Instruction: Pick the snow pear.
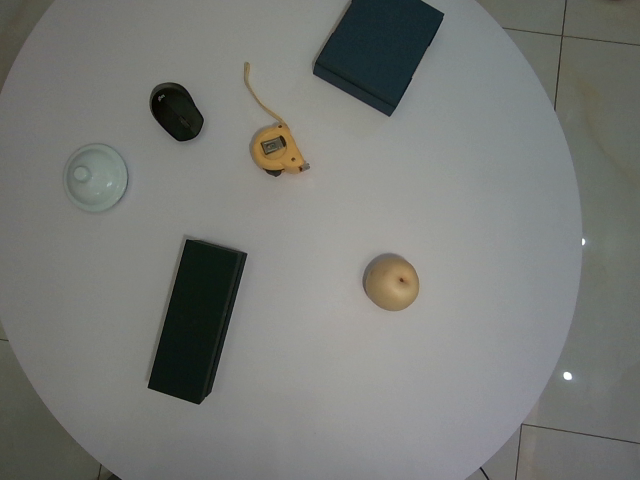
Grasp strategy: vertical